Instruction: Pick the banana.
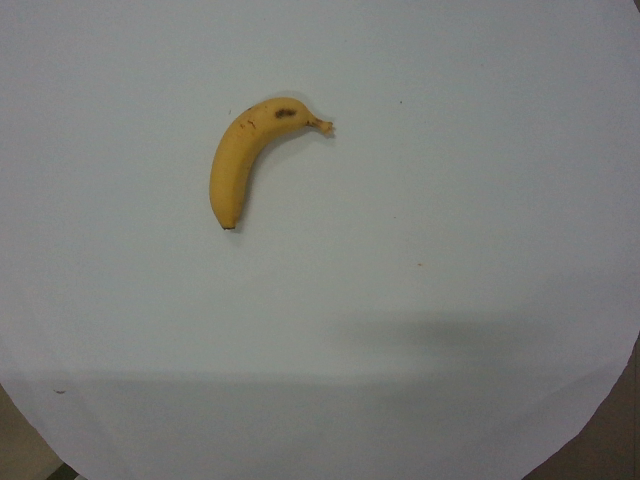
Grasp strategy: vertical